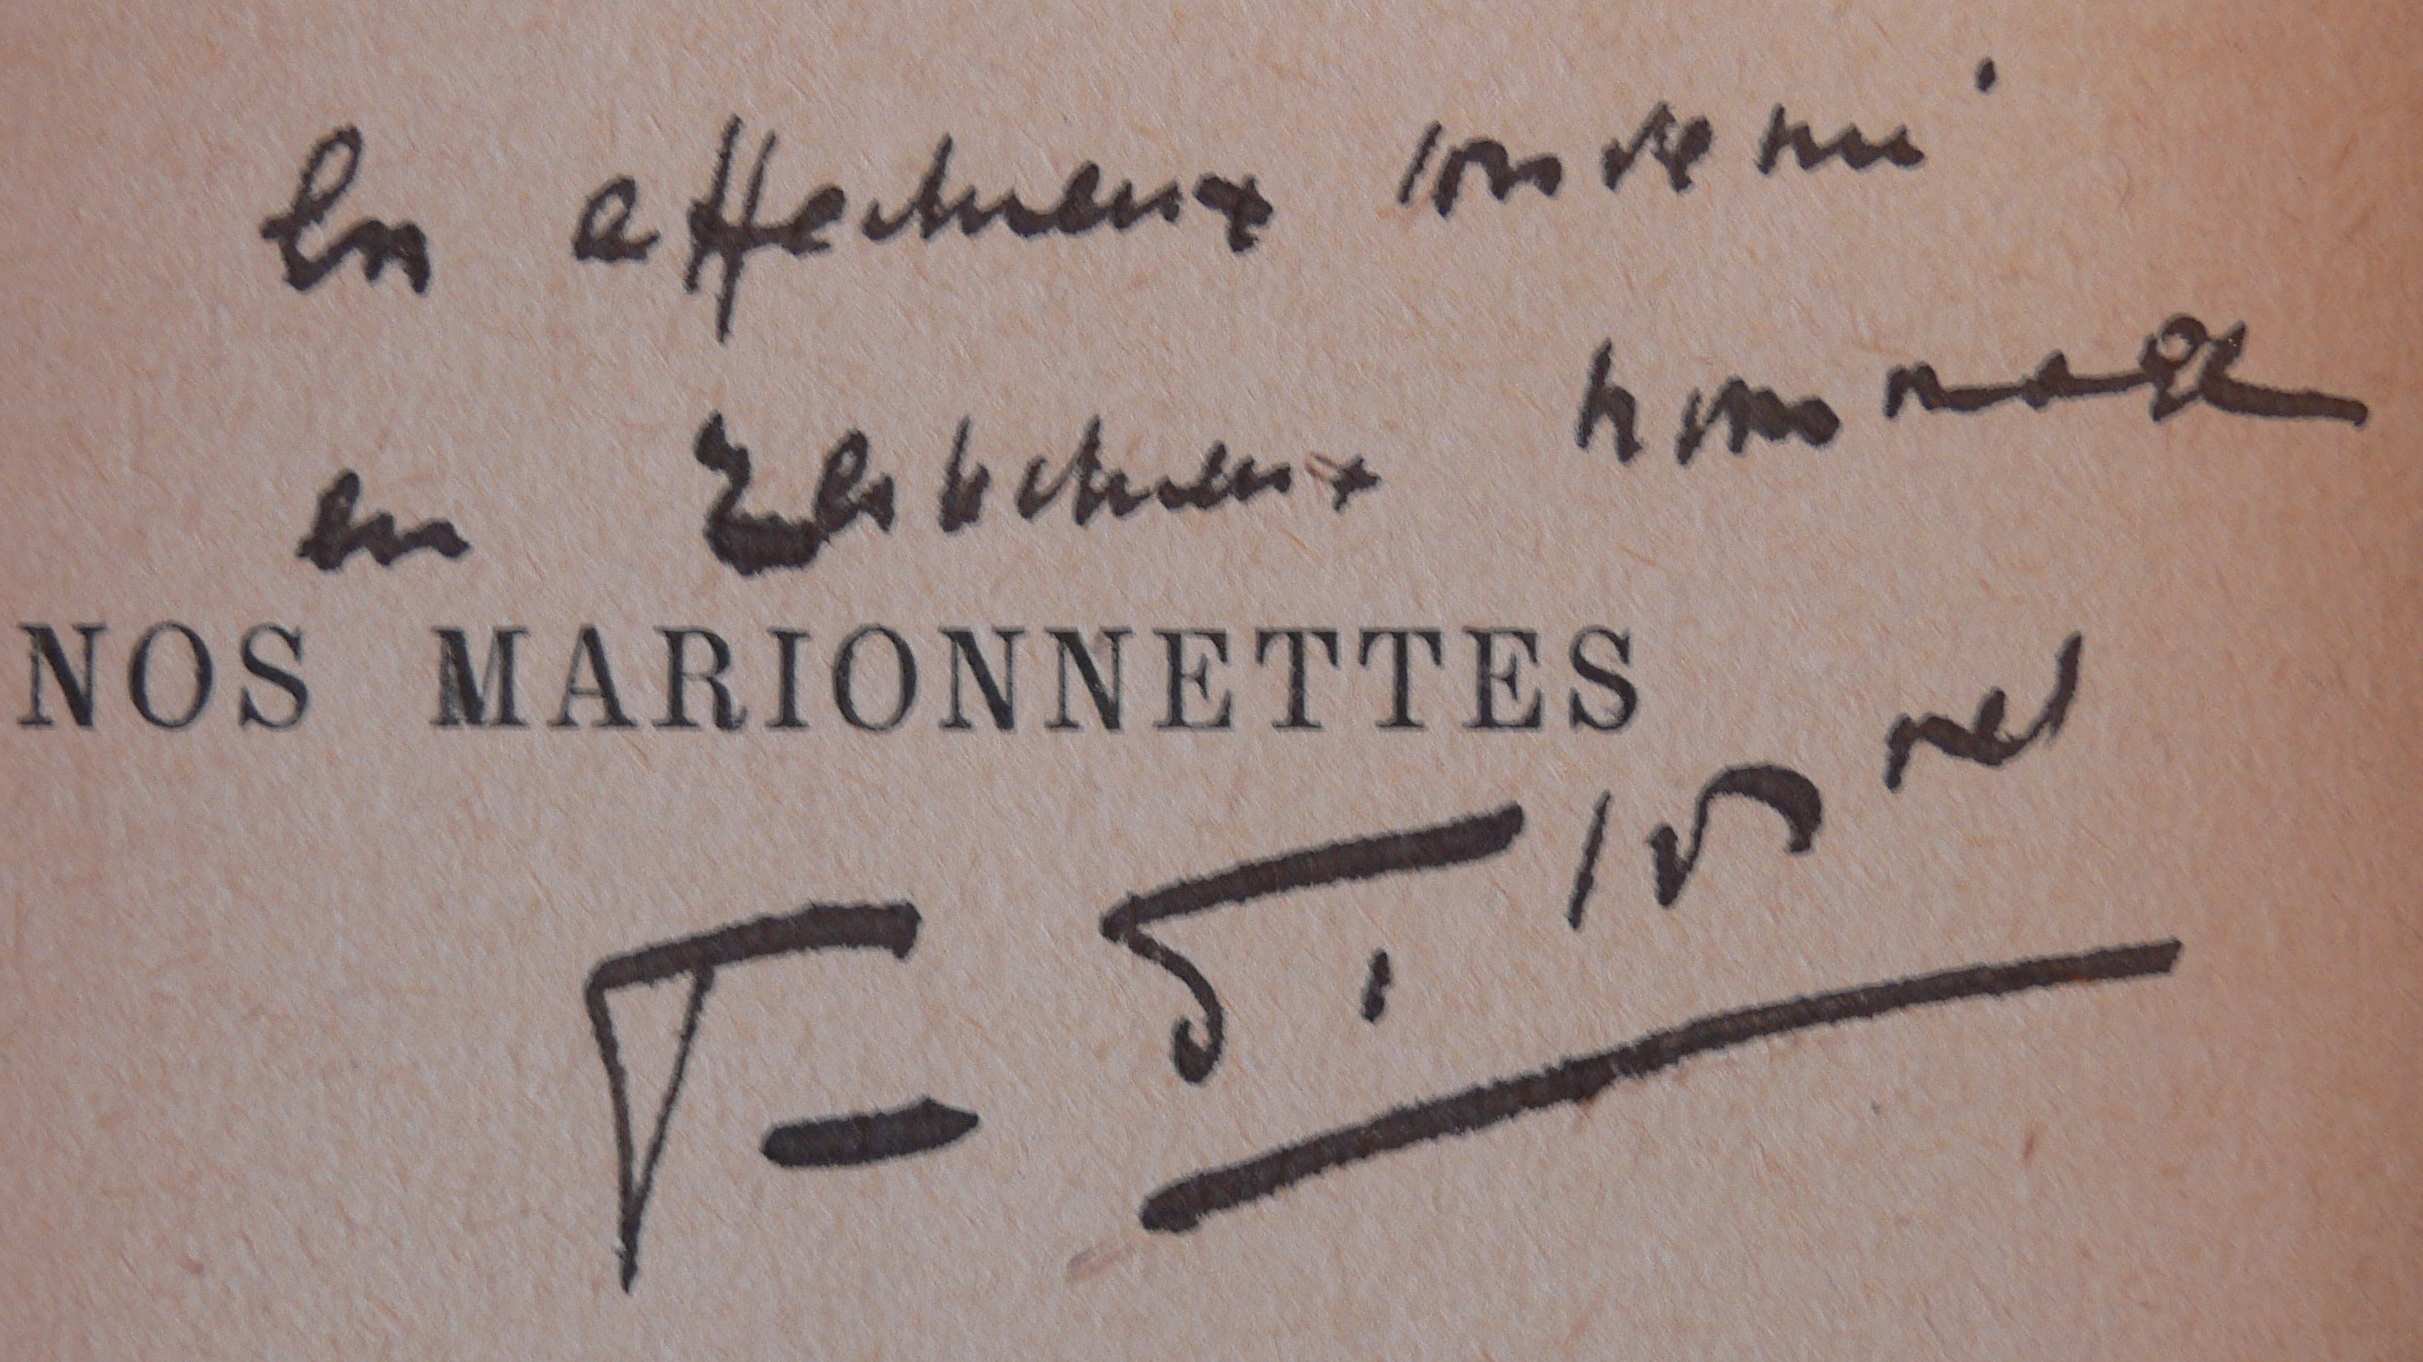
Signature of: francis de croisset